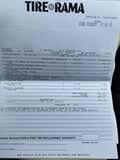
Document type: Invoice